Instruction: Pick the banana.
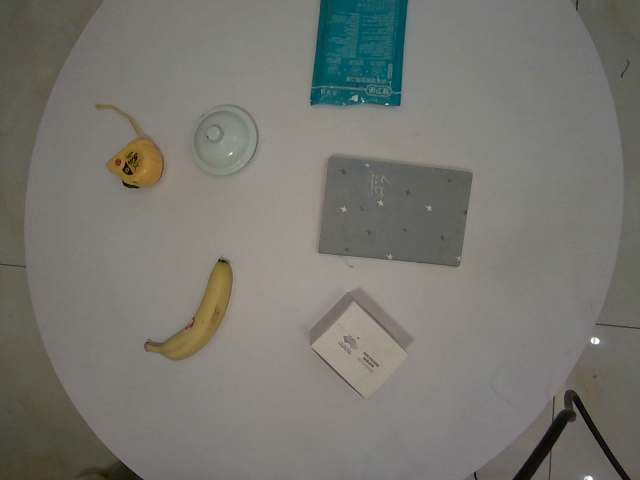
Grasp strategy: vertical